Question: What might the diagnosis be?
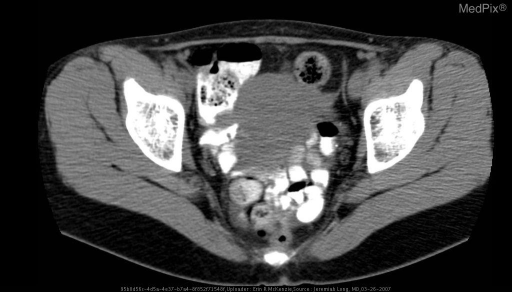
Answer: The possible diagnosis includes • Meckel's Diverticulum
• Duplication Cyst
• Appendicitis.